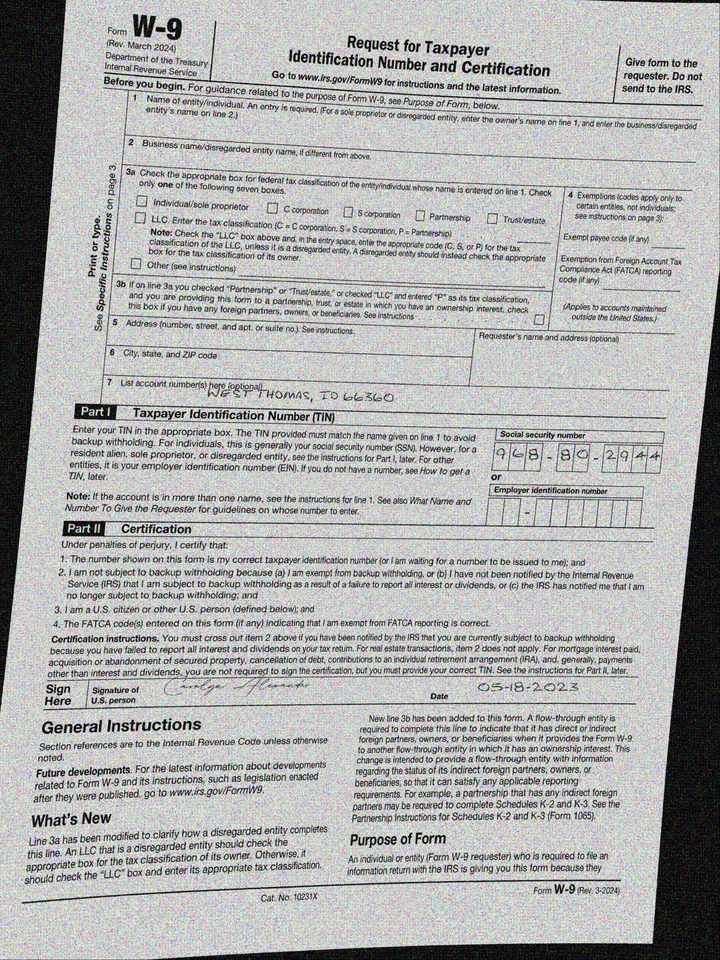
adr2: West Thomas, ID 66360
cbx: no
ssn: 968802944
sdt: 05-18-2023